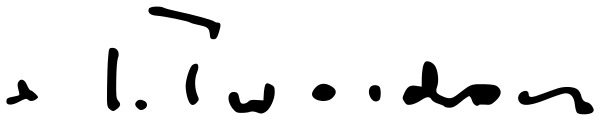
Signature of: jan twardowski